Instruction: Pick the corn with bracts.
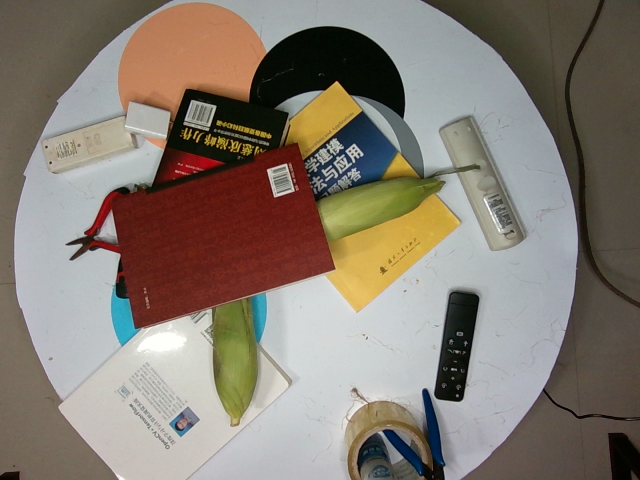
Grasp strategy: vertical